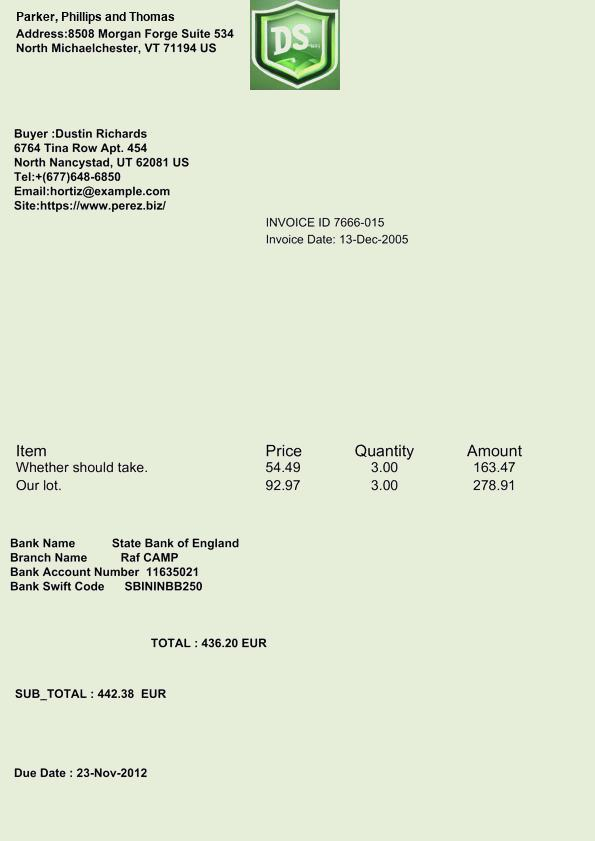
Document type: Invoice